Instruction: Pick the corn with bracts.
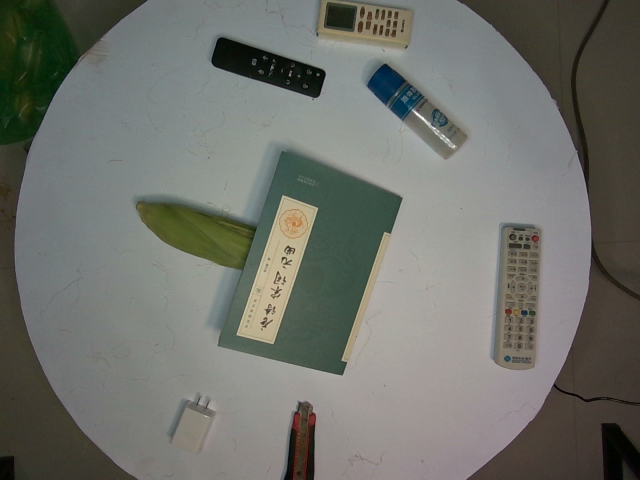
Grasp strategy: vertical